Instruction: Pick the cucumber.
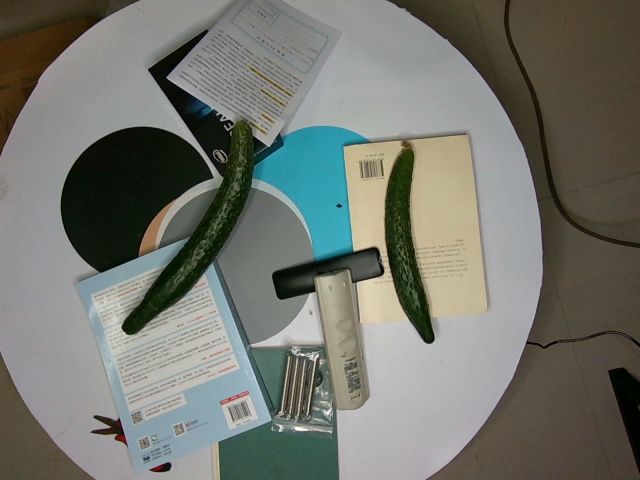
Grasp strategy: vertical